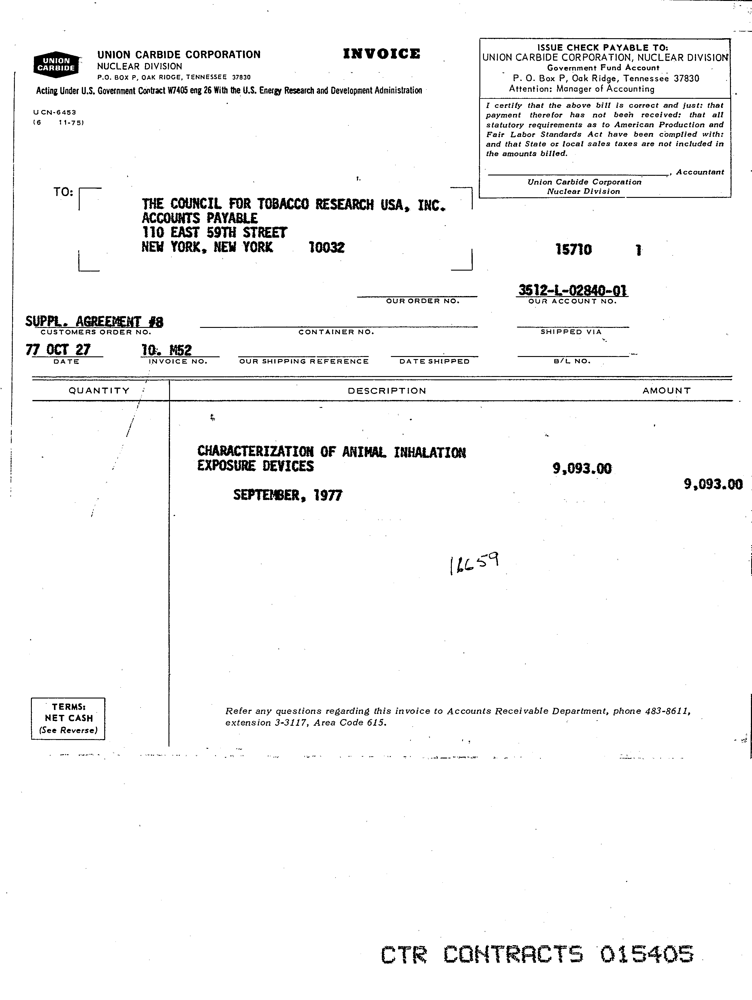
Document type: Invoice